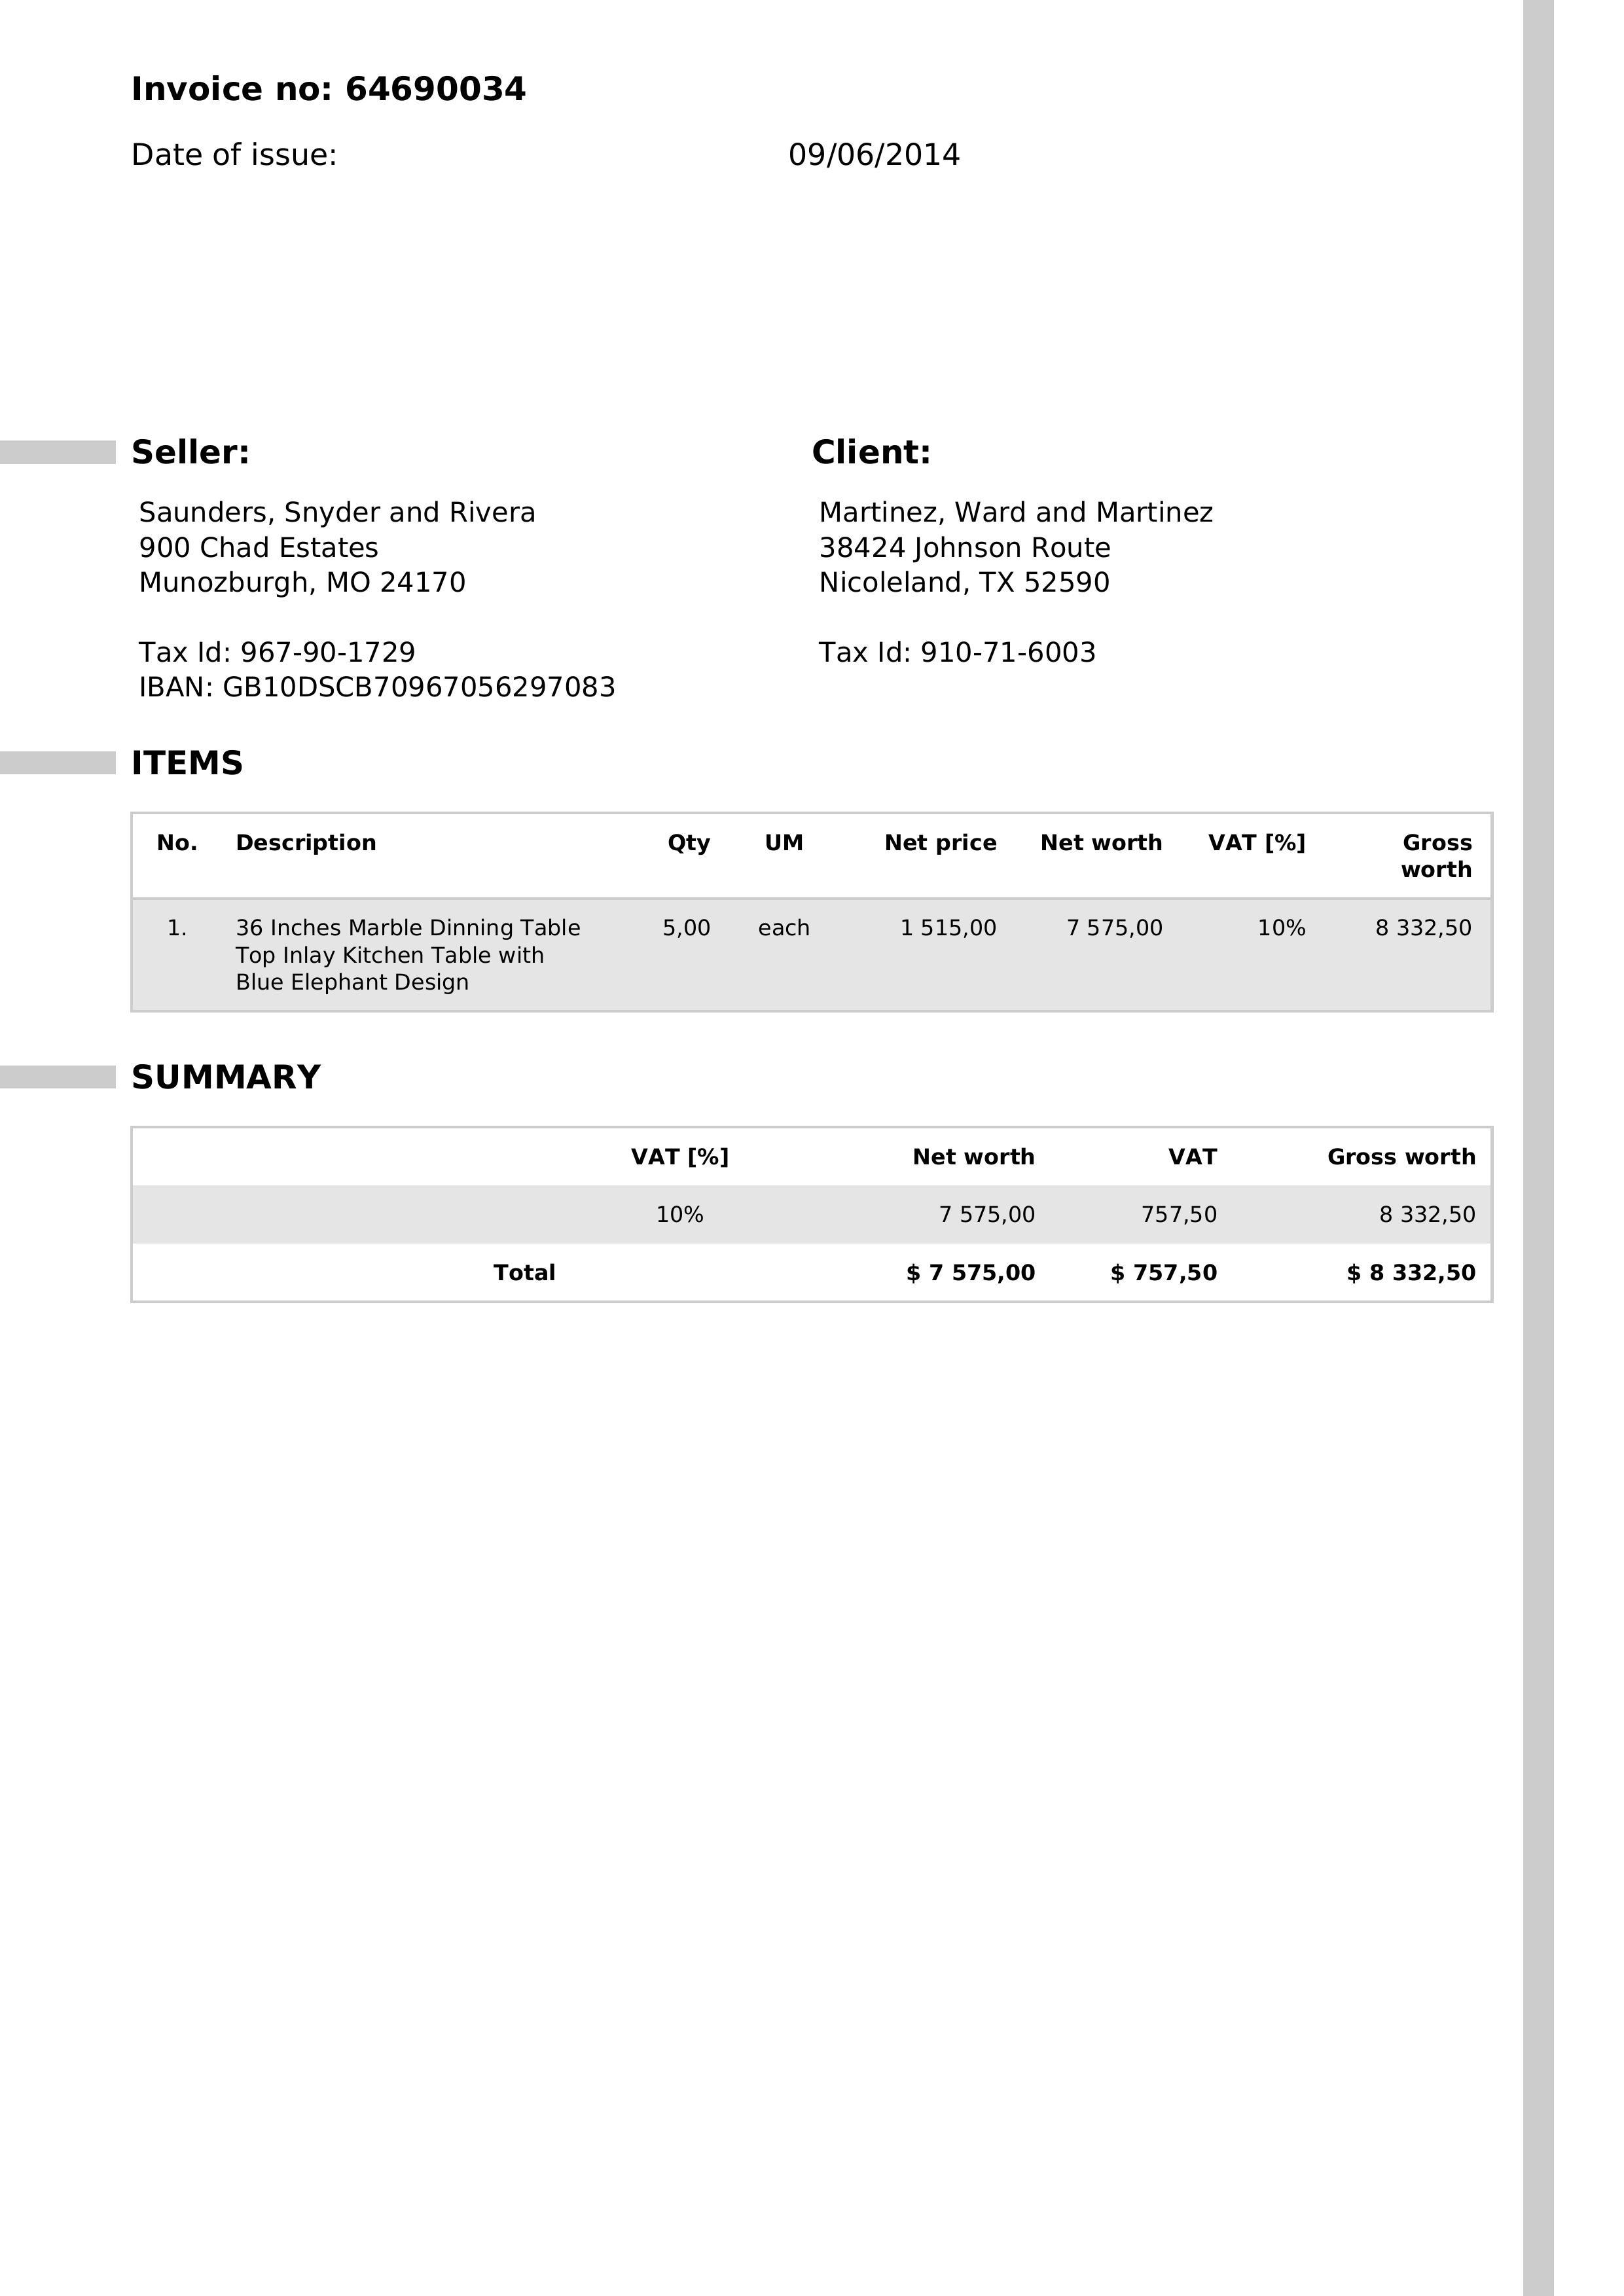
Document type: Invoice